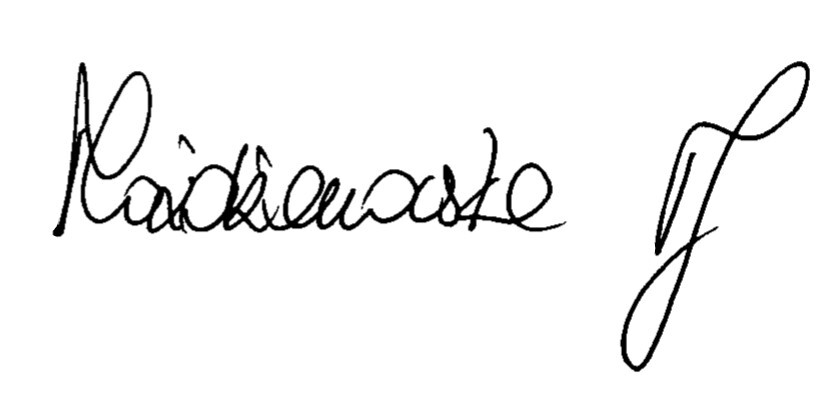
Signature of: andżelika możdżanowska